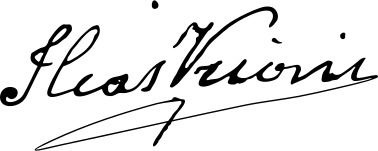
Signature of: iliaz vrioni